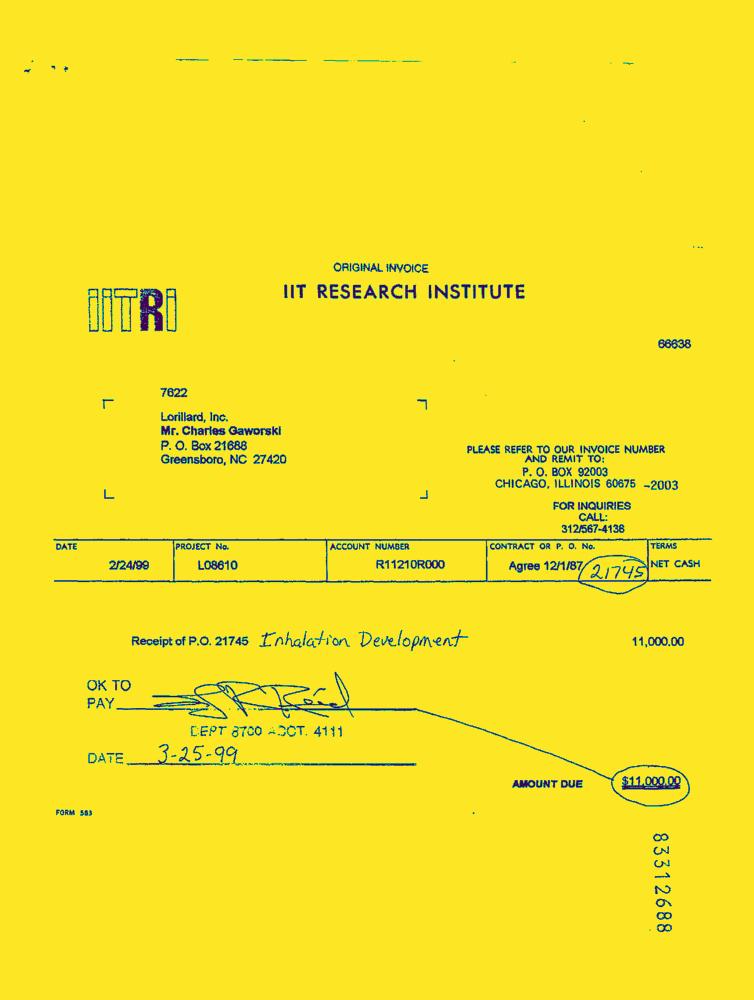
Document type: Invoice-Doc